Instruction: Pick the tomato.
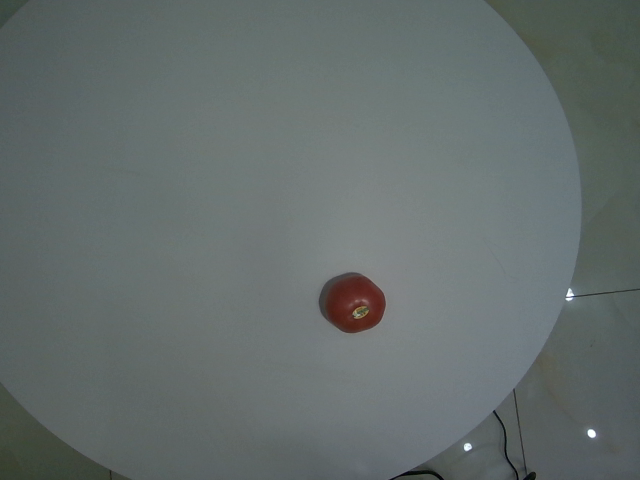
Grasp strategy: vertical